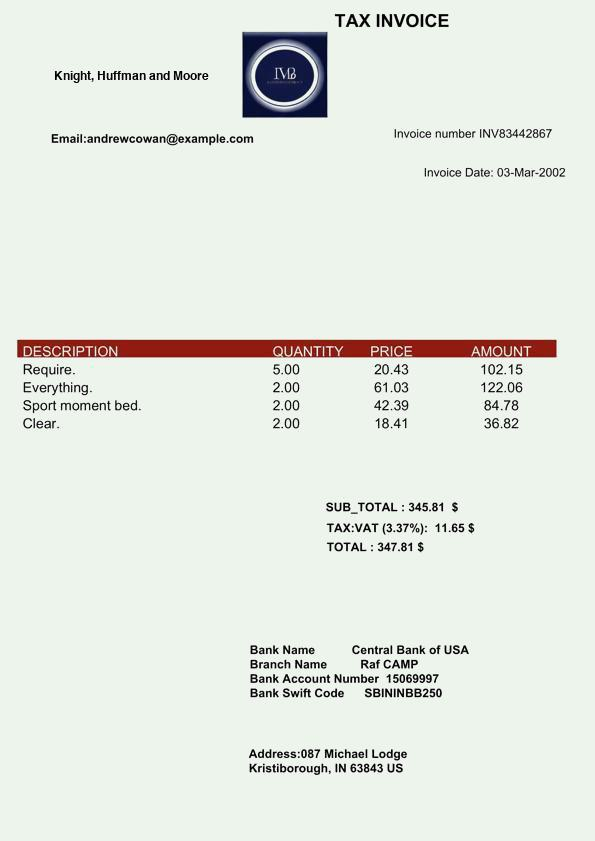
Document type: Invoice